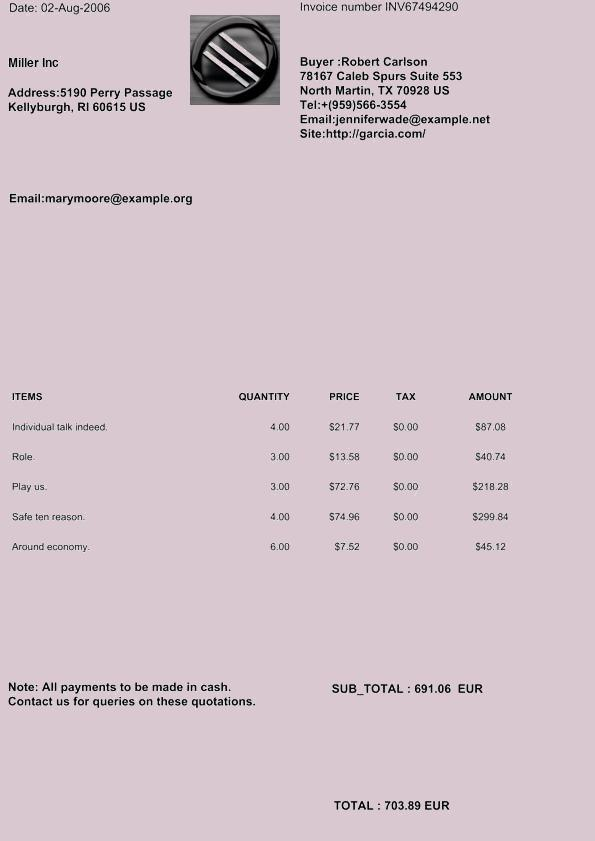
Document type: Invoice